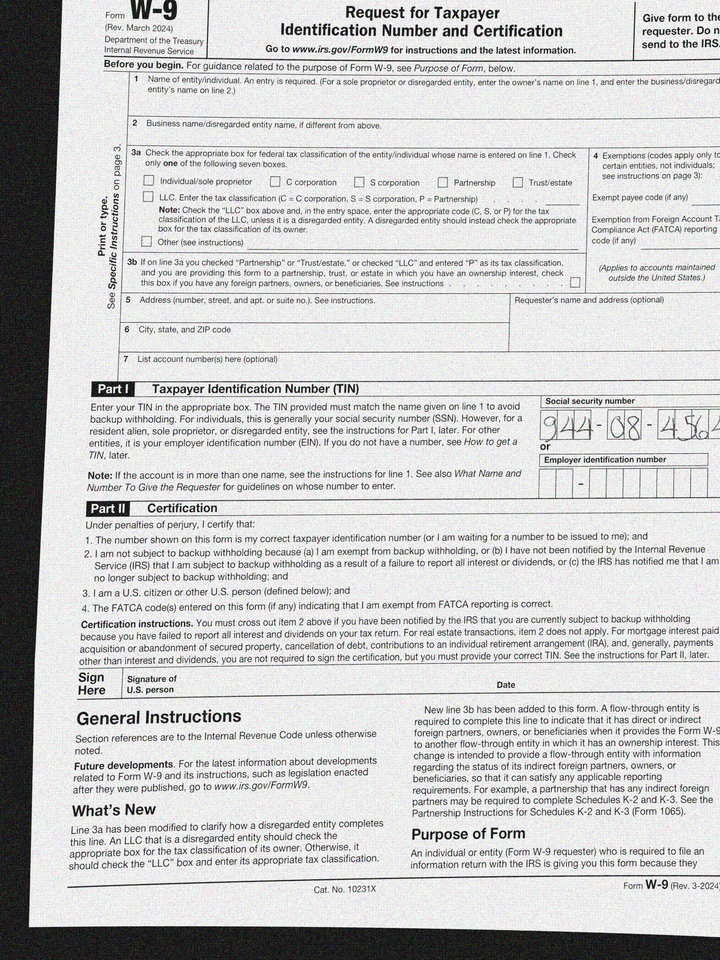
cbx: no
ssn: 944084564